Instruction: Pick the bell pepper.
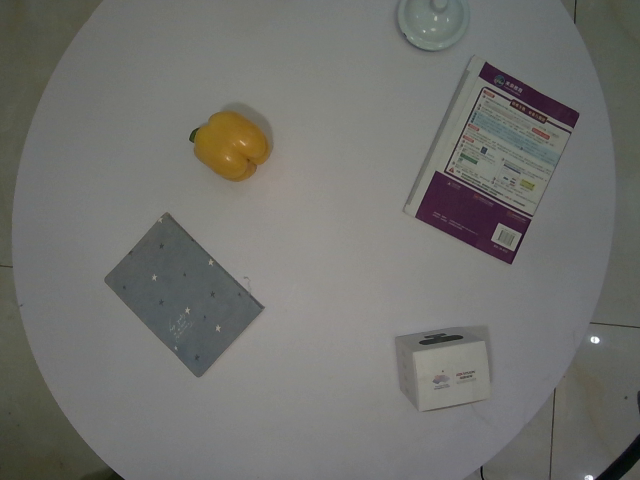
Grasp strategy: vertical